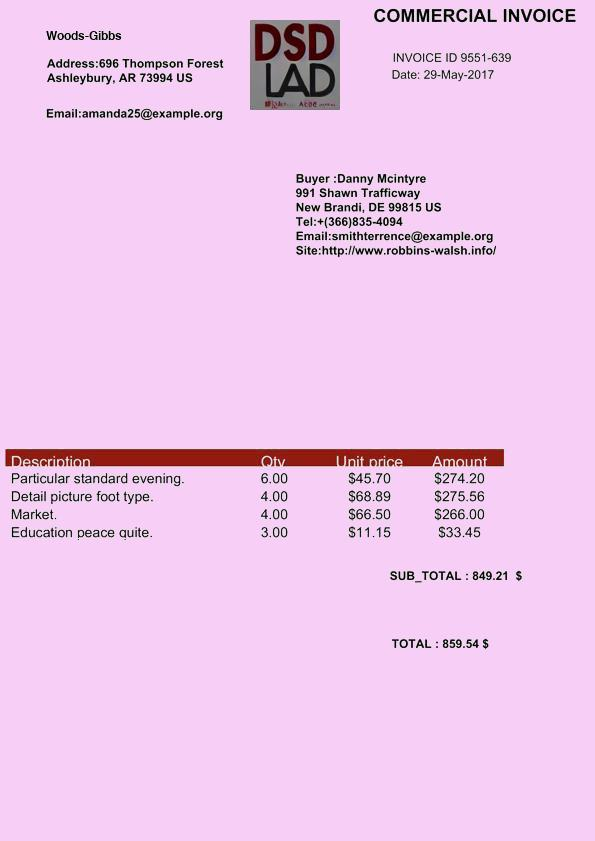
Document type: Invoice